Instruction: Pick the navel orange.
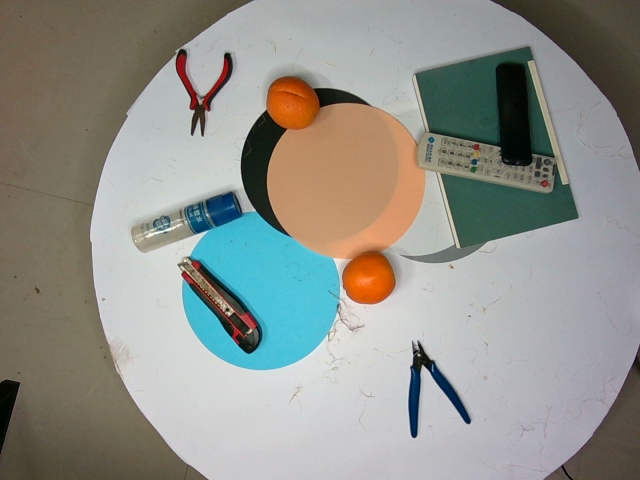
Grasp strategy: vertical